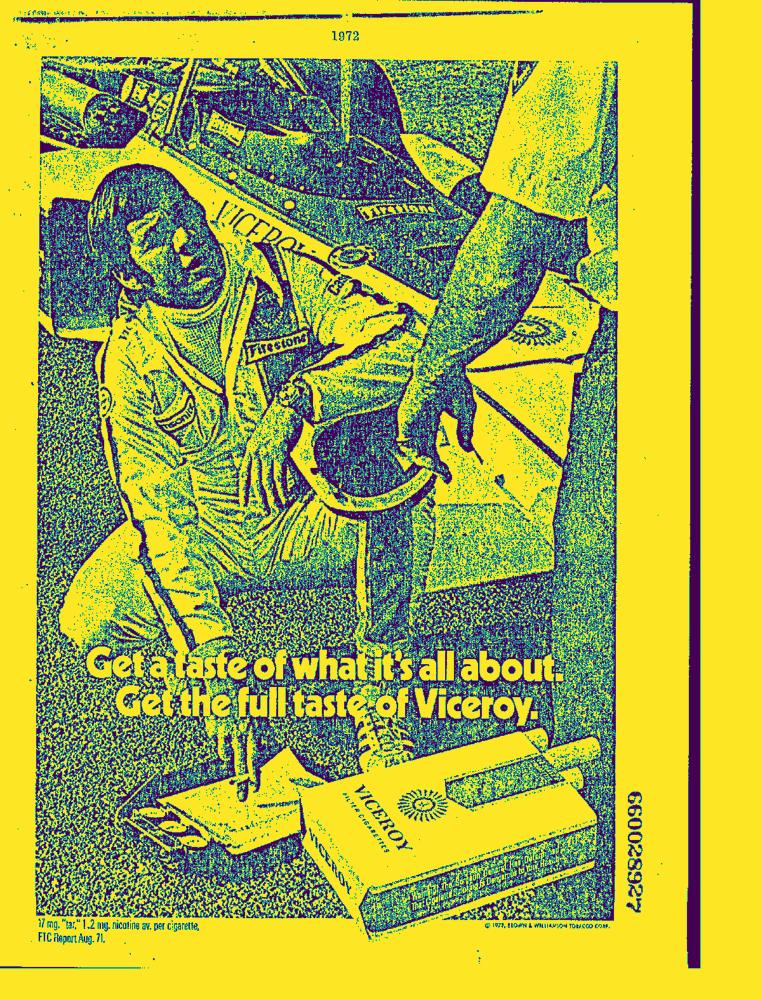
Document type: AD